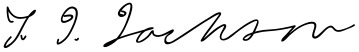
Signature of: stonewall jackson